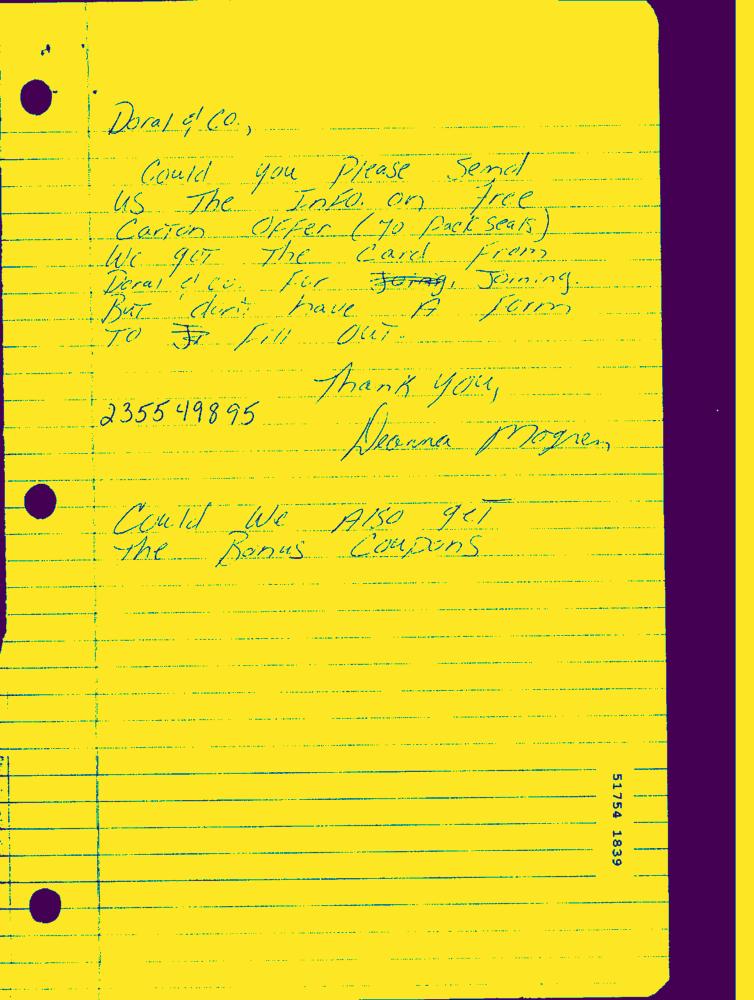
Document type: Hand-Written